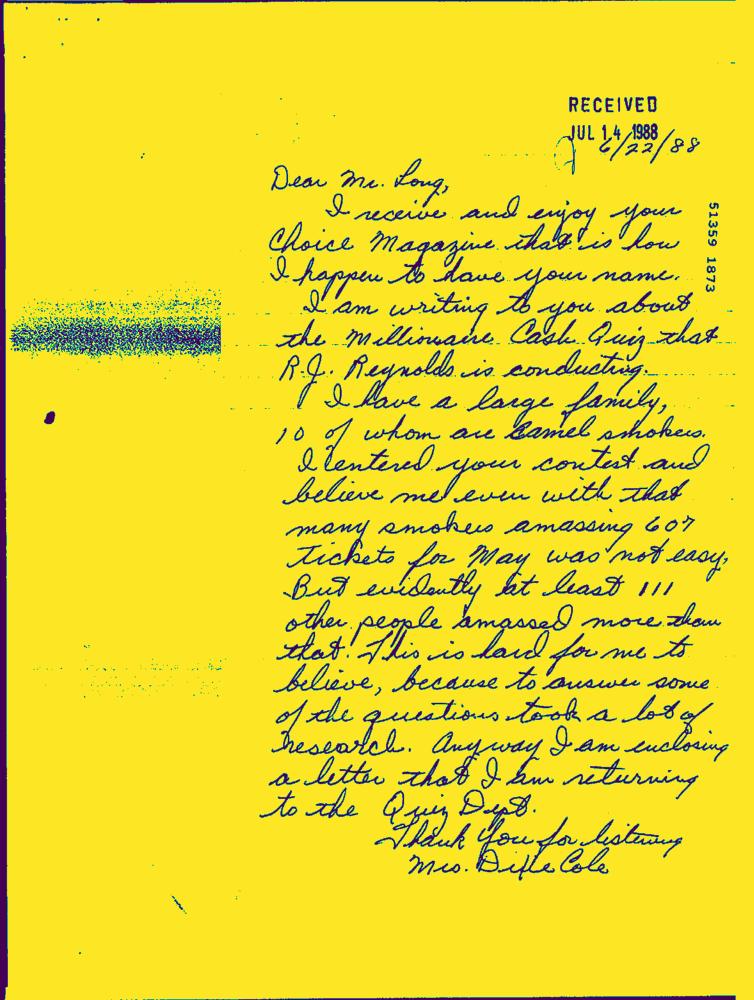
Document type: Hand-Written